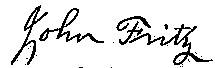
Signature of: john fritz